Question: What is the potential diagnosis?
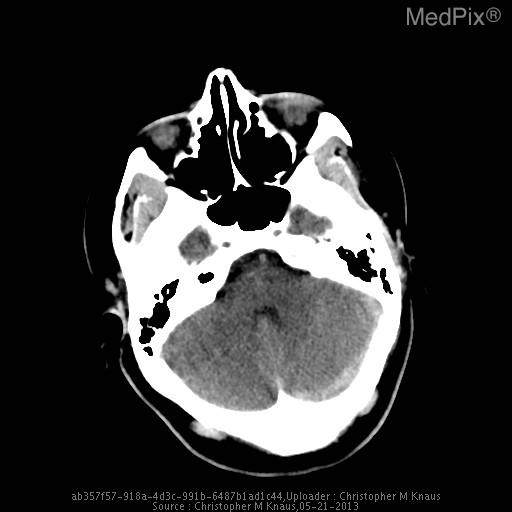
Answer: The possible diagnosis includes Venous sinus thrombosis
Severe dehydration
Polycythemia.